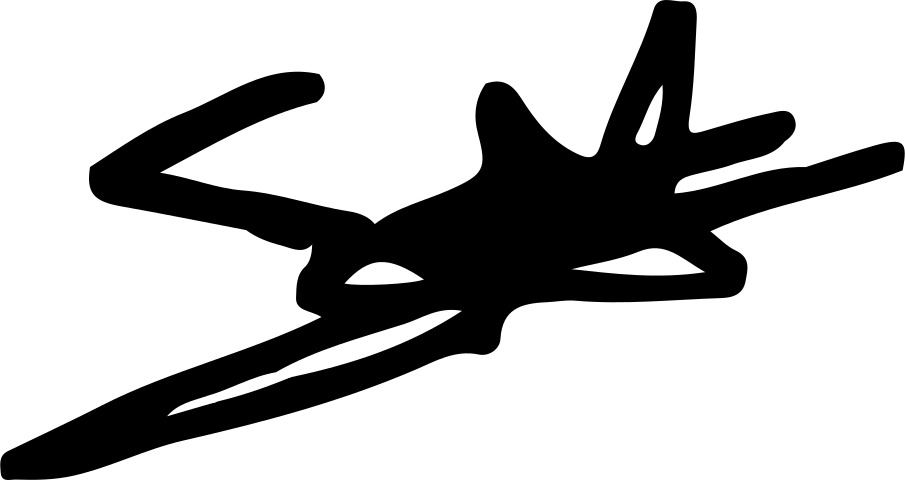
Signature of: samuel garcía garfias